Question: What type of tax is indicated in the document, personal property or real estate?
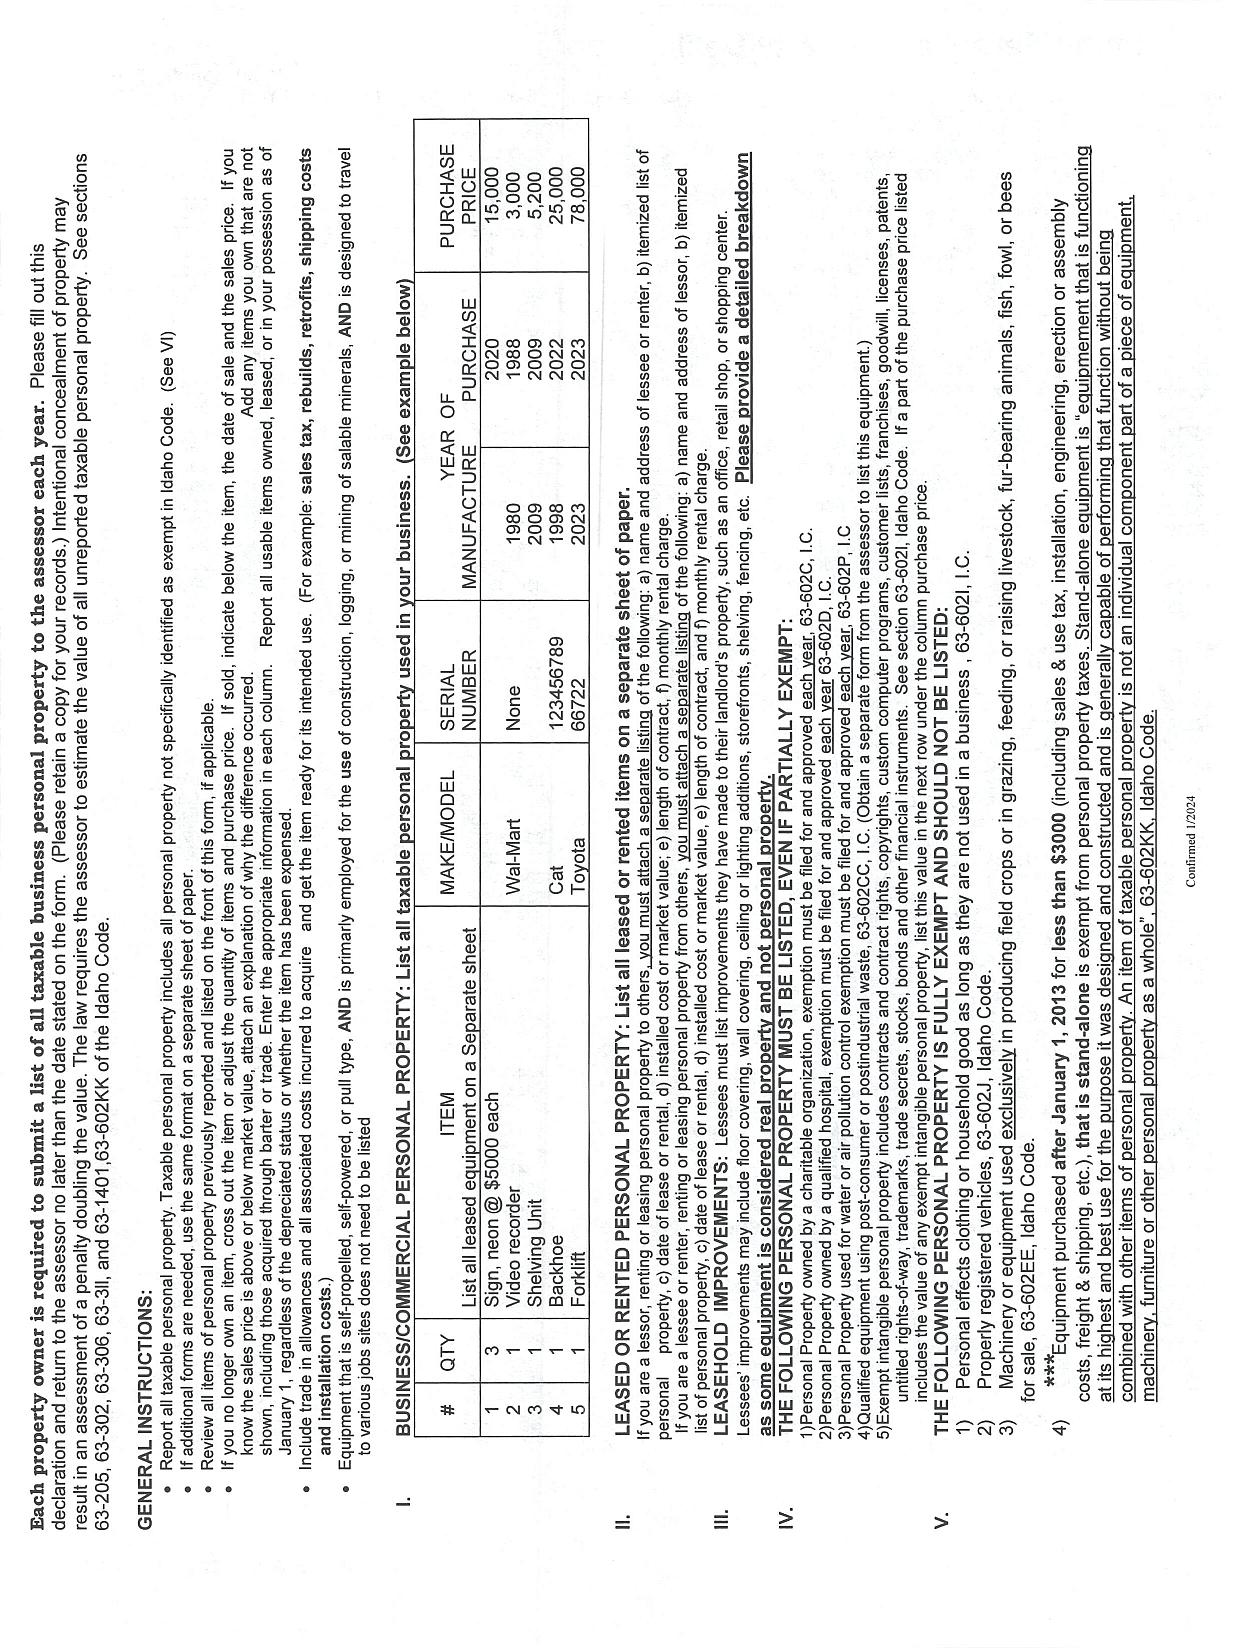
Answer: "REAL PROPERTY TAXES"